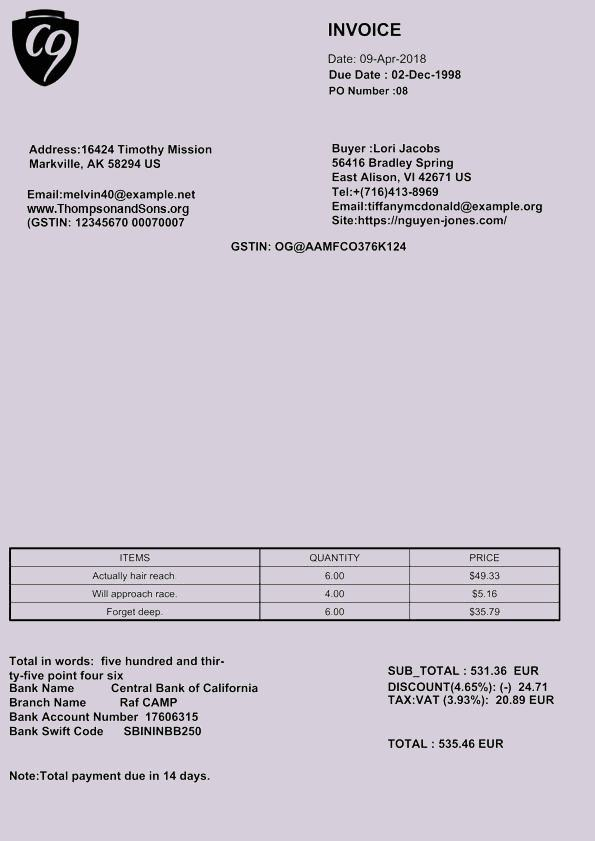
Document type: Invoice